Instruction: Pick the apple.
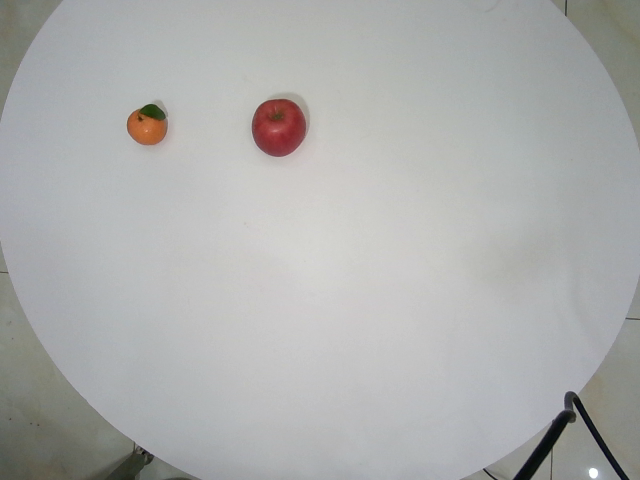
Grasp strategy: vertical